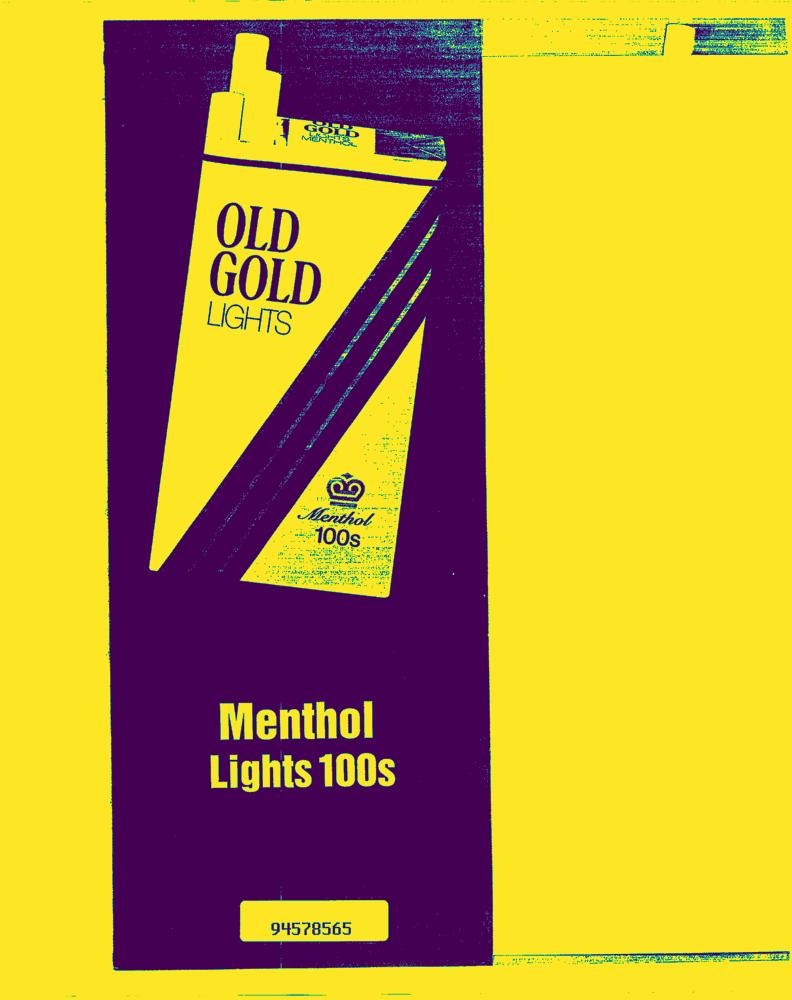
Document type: AD